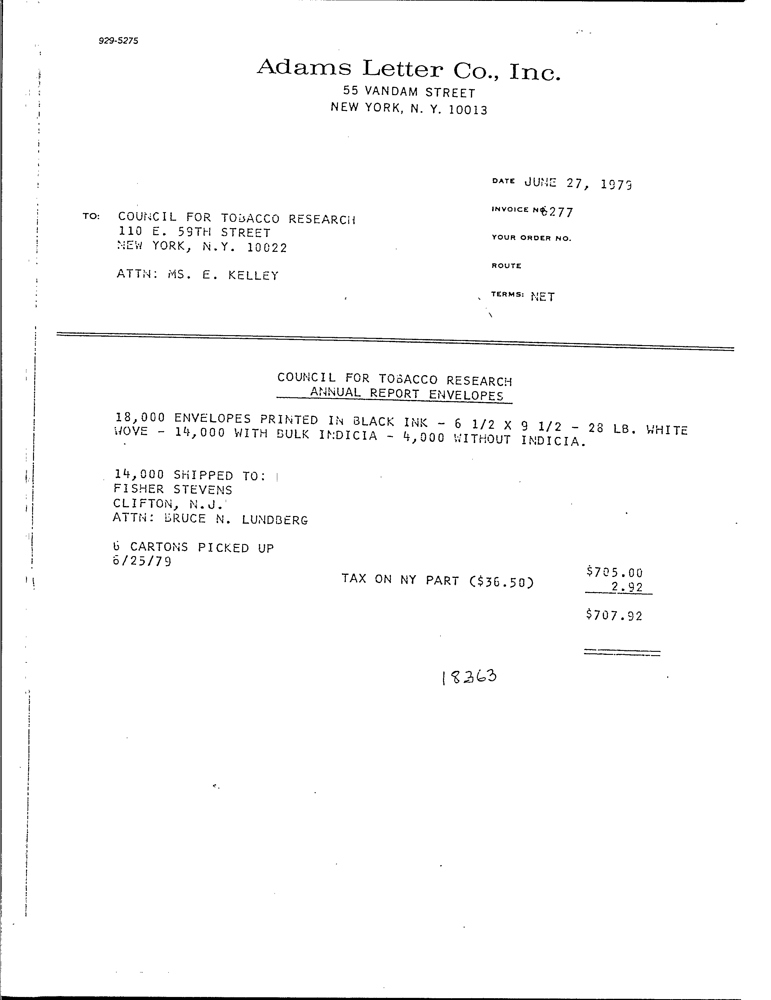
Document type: Invoice